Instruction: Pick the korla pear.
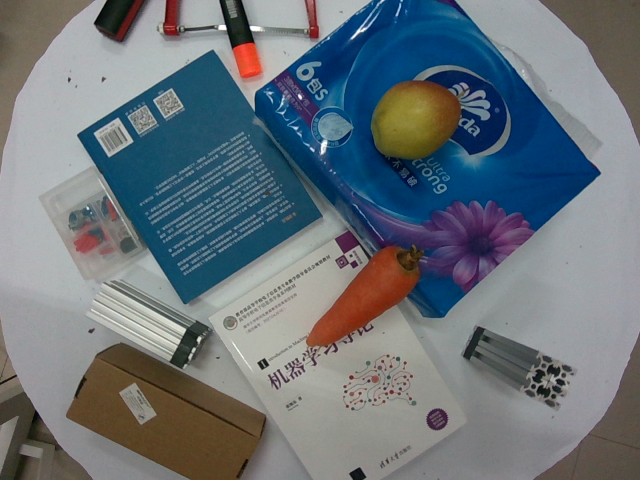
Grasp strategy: vertical